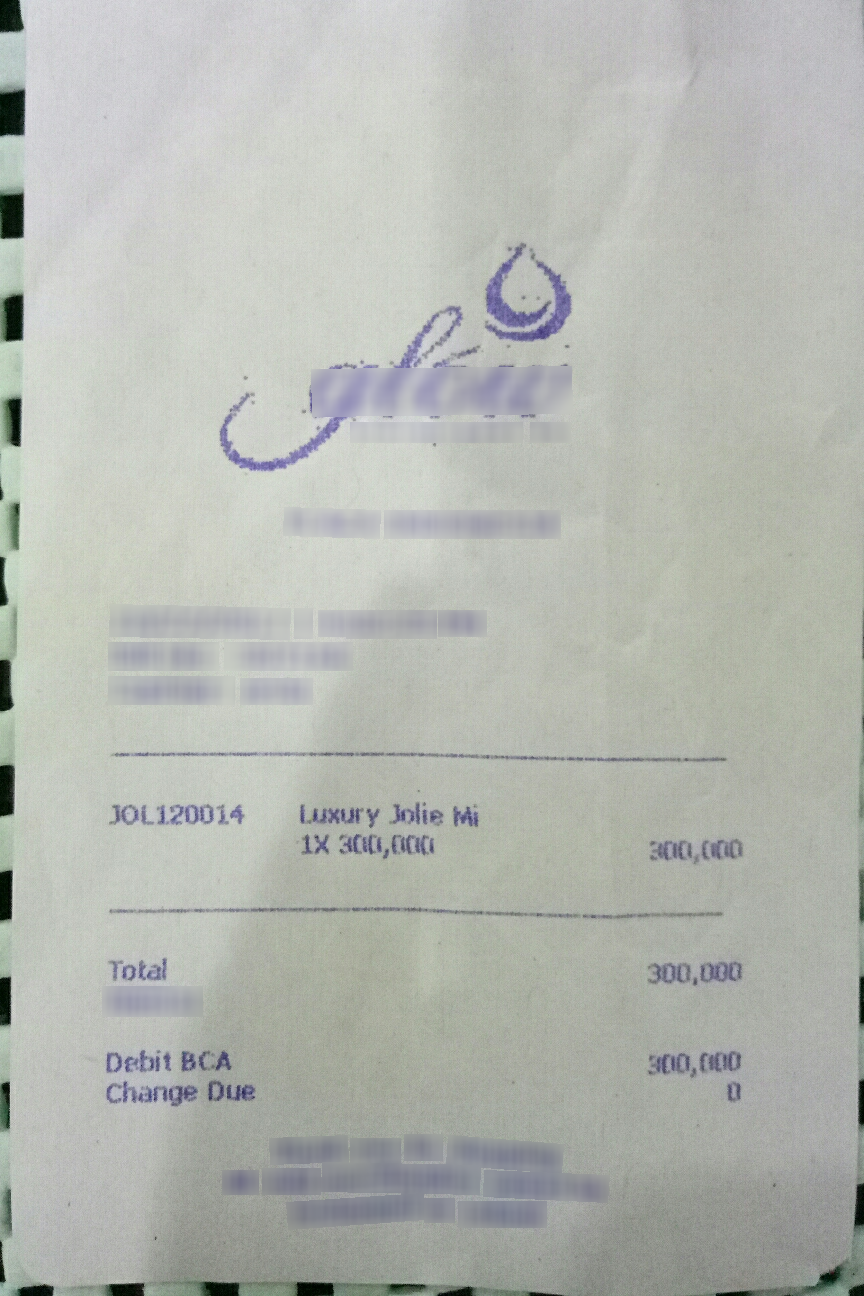
Number of items: 5
Total: 300,000
OCR text regions:
text: JOL120014
text: Luxury
text: Jolie Mi
text: 1X
text: 300,000
text: 300,000
text: Total
text: 300,000
text: Debit BCA
text: 300,000
text: Change
text: Due
text: 0